Question: How does the patient history play a role?
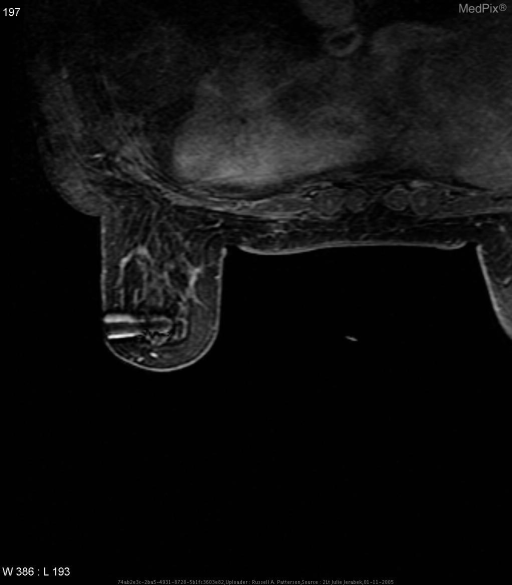
Answer: The patient's history of History (can include gestational age, or age in days, weeks, months): 59 y/o female with focal left breast pain x 2-3 months with increased risk by the Gail model.  Mammogram was normal.  Breast ultrasound was normal without any evidence of mass or cystic structure. is key in understanding the case.